Question: How is the property described in the document?
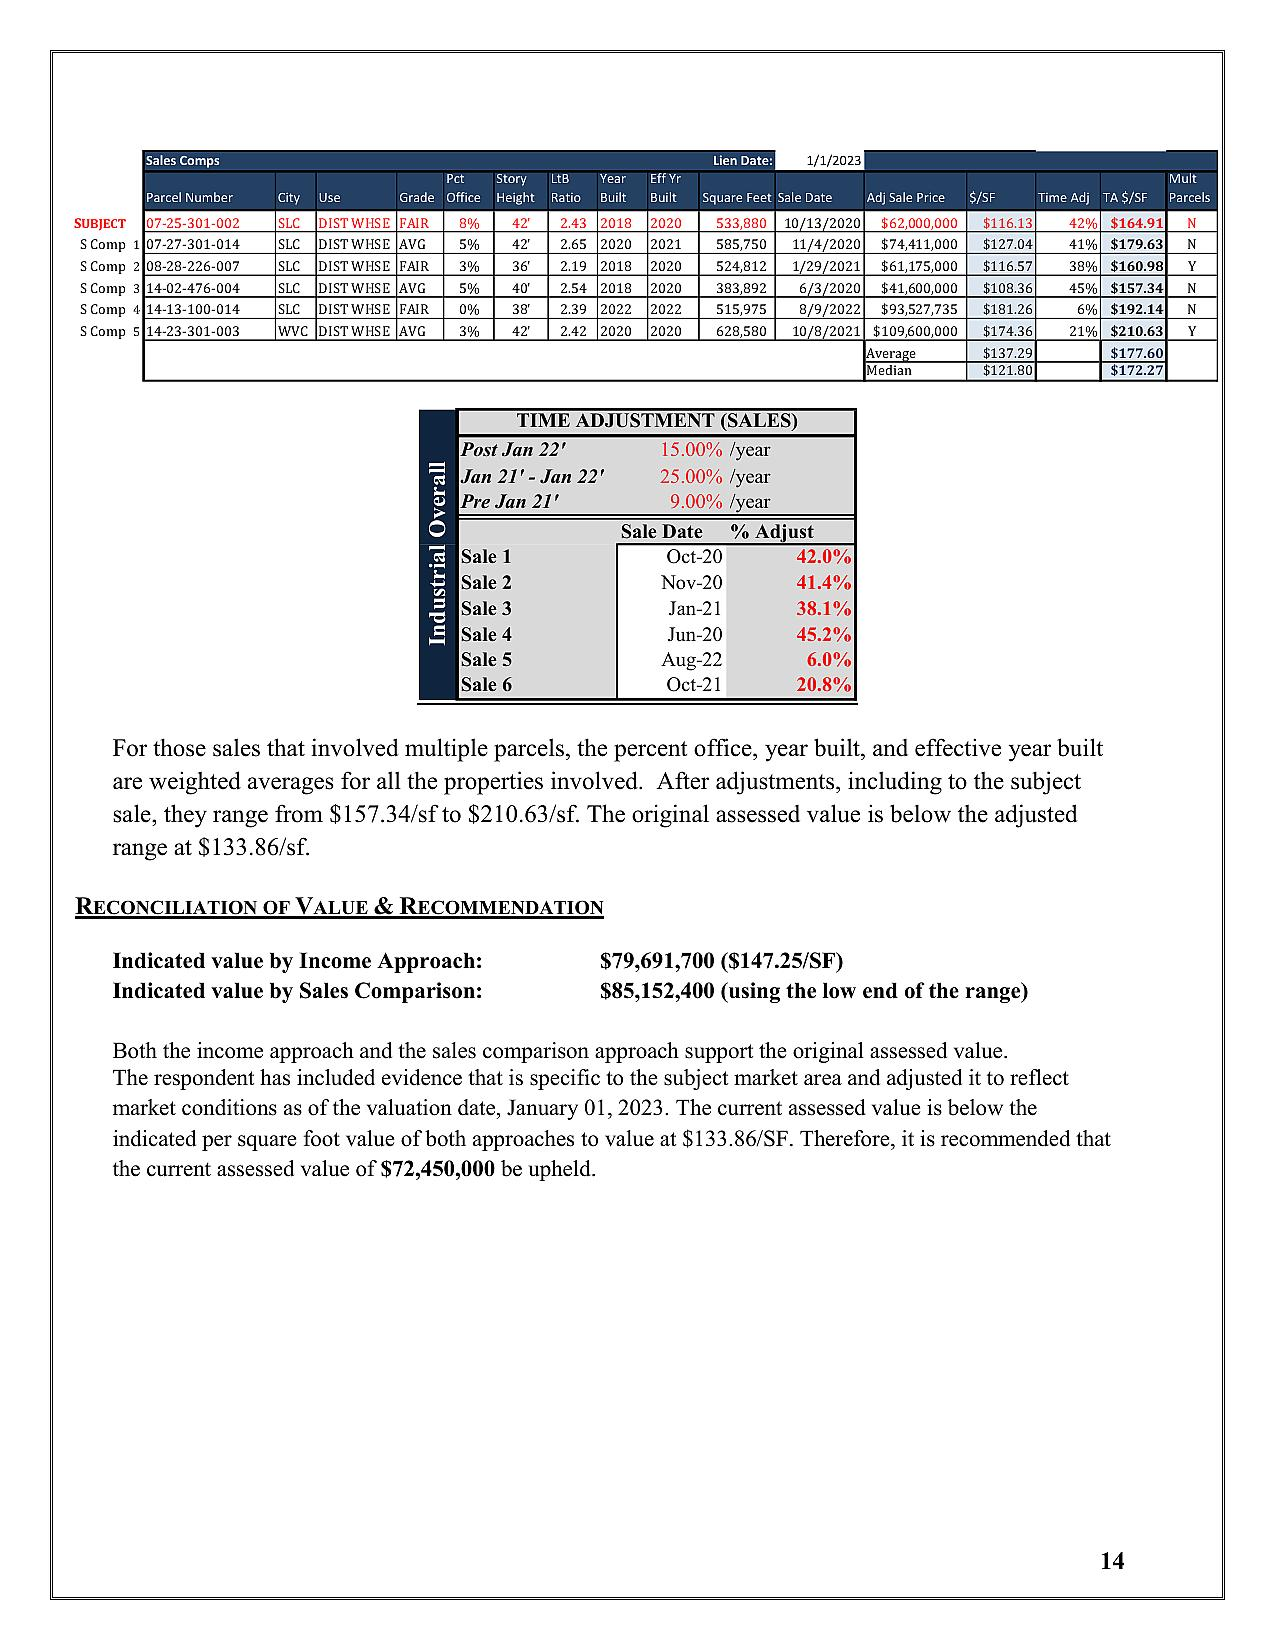
Answer: "DIST WHSE PAIR"